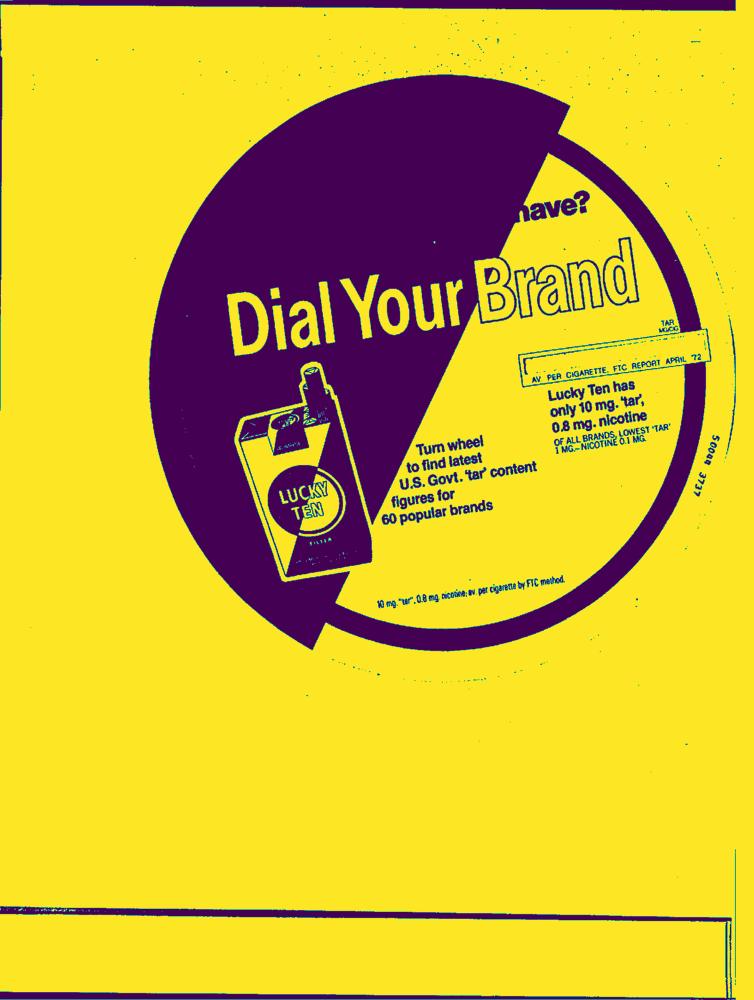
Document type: AD